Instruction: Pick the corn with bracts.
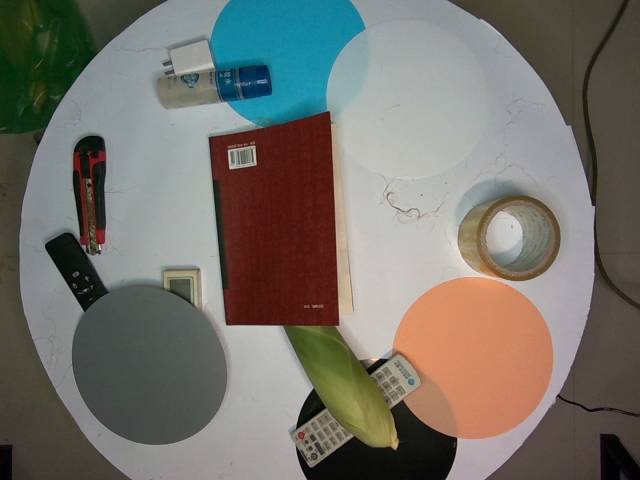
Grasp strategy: vertical